Identify and extract the amount in words, amount in numbers, payee name, cheque date, and bank name from the image.
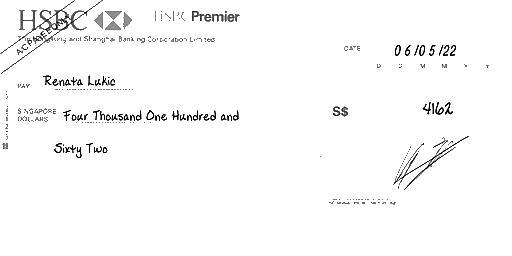
amt_in_words: Four Thousand One Hundred and Sixty Two
amt_in_figures: 4162
payee_name: Renata Lukic
bank_name: HSBC
cheque_date: 06/05/22